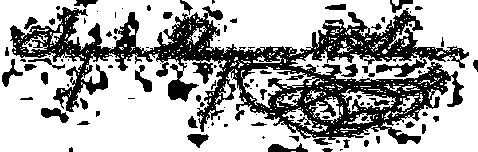
Signature of: joaquín velázquez de león